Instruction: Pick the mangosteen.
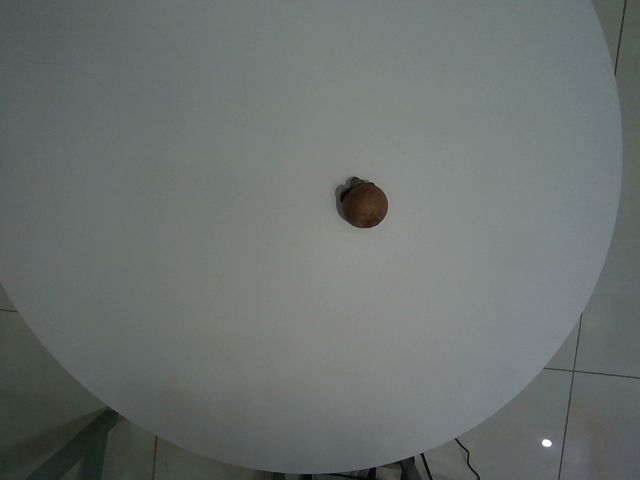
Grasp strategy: vertical